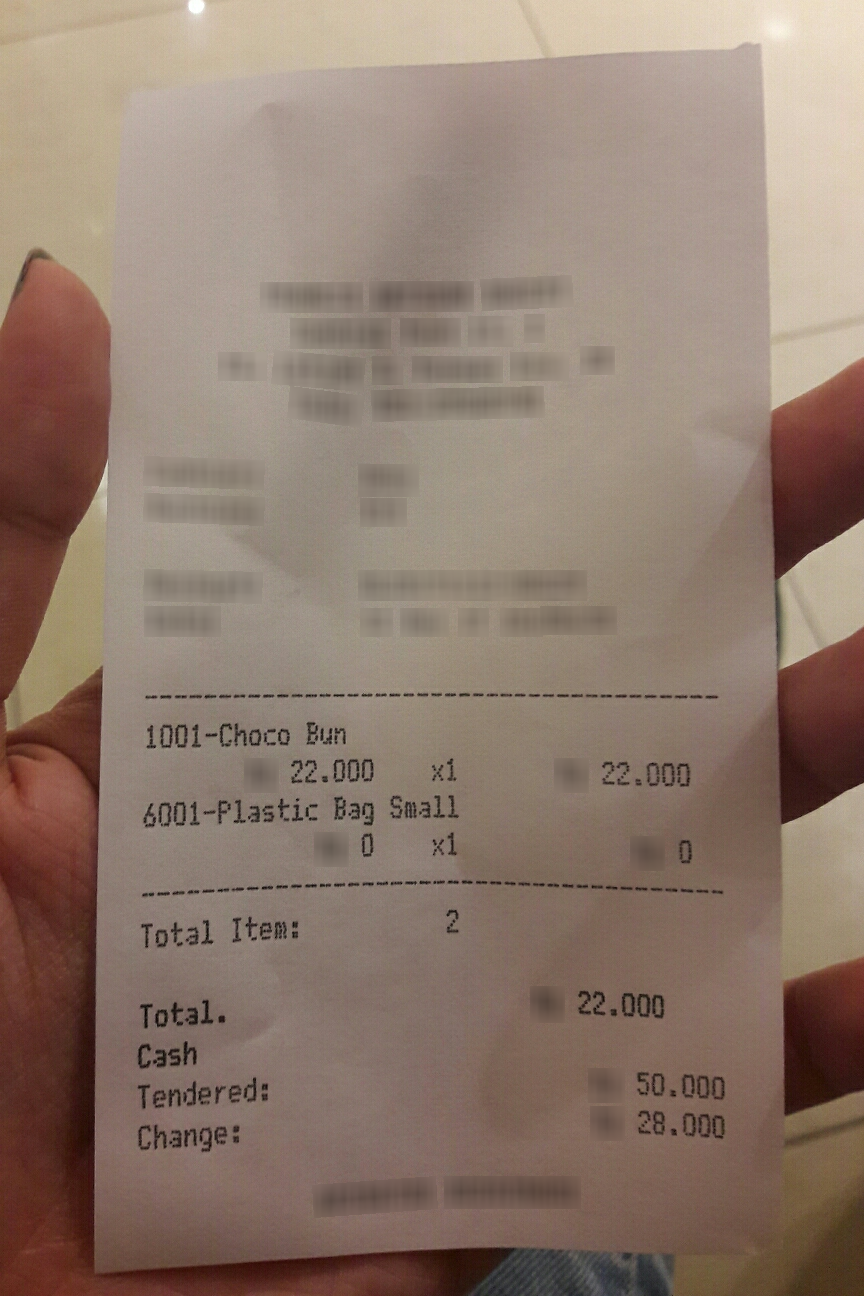
Receipt information:
total: 22.000
line_items: item_name: Choco Bun
item_value: 22.000
item_quantity: 1
item_name: Plastic Bag Small
item_value: 0
item_quantity: 1